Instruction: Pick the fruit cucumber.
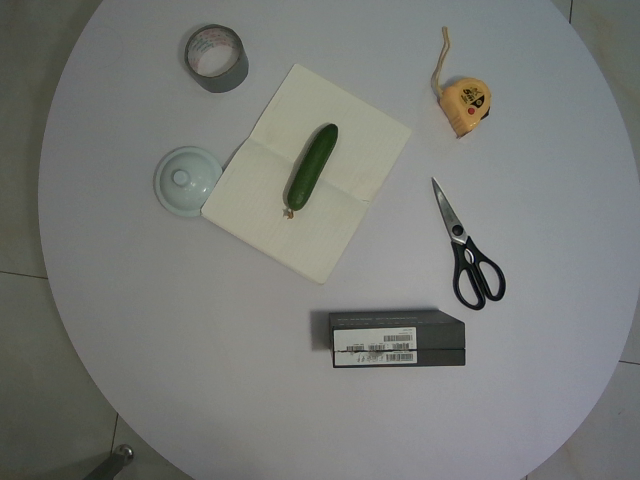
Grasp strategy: vertical